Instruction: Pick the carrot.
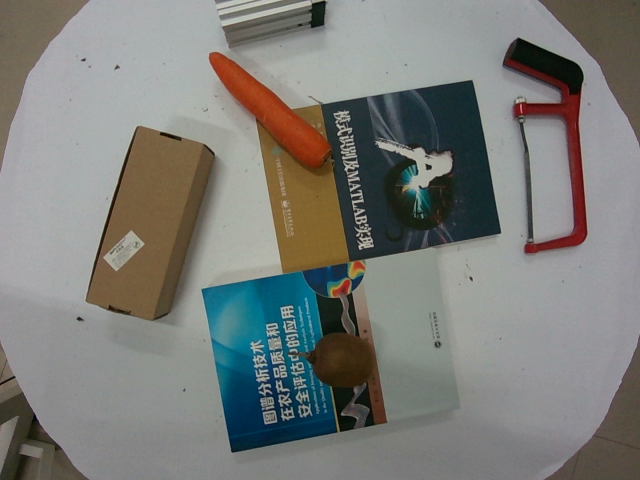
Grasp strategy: vertical